Question: What is the main concern?
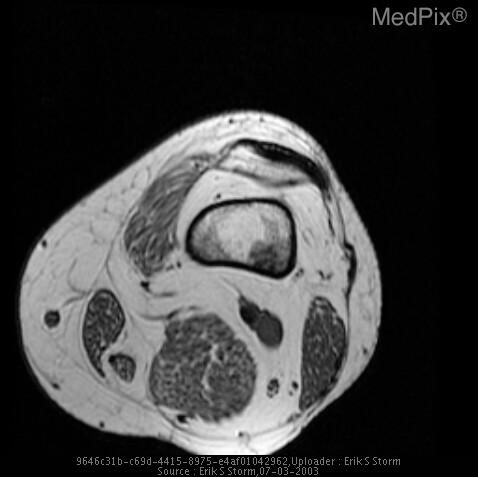
Answer: The findings suggest Plain films of the knee demonstrate an ill-defined area of sclerosis along the posterior lateral aspect of the femur, superior to the patella.

MRI of the tibia demonstrate focal decreased T1 signal and increased signal on IR corresponding to the area of plain film abnormality.. Diffuse marrow infiltration; focal area of lateral distal femoral decreased T1 signal, becomes bright on IR.. The patient might have a history of History of breast cancer, recently diagnosed.  Now c/o progressive left knee pain..